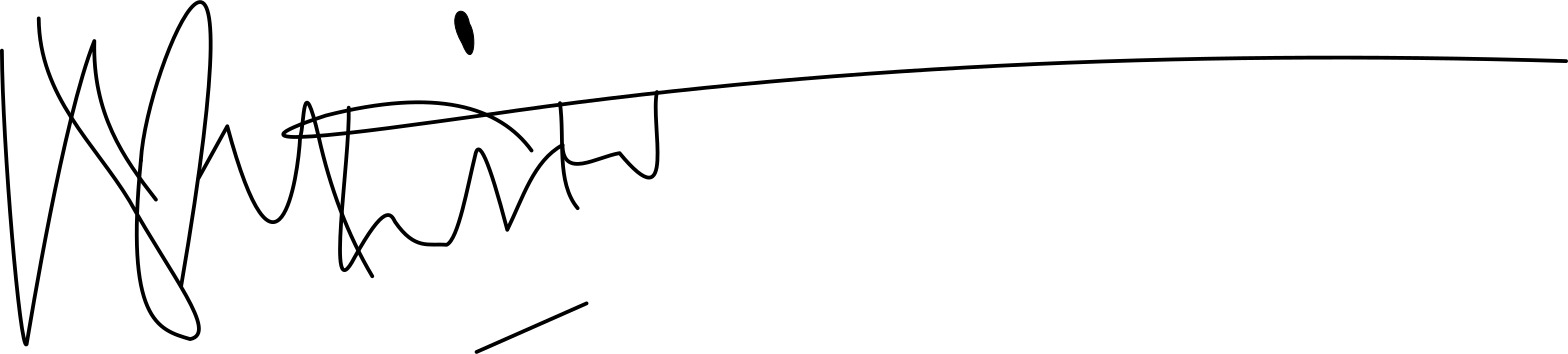
Signature of: ismail hassan metareum